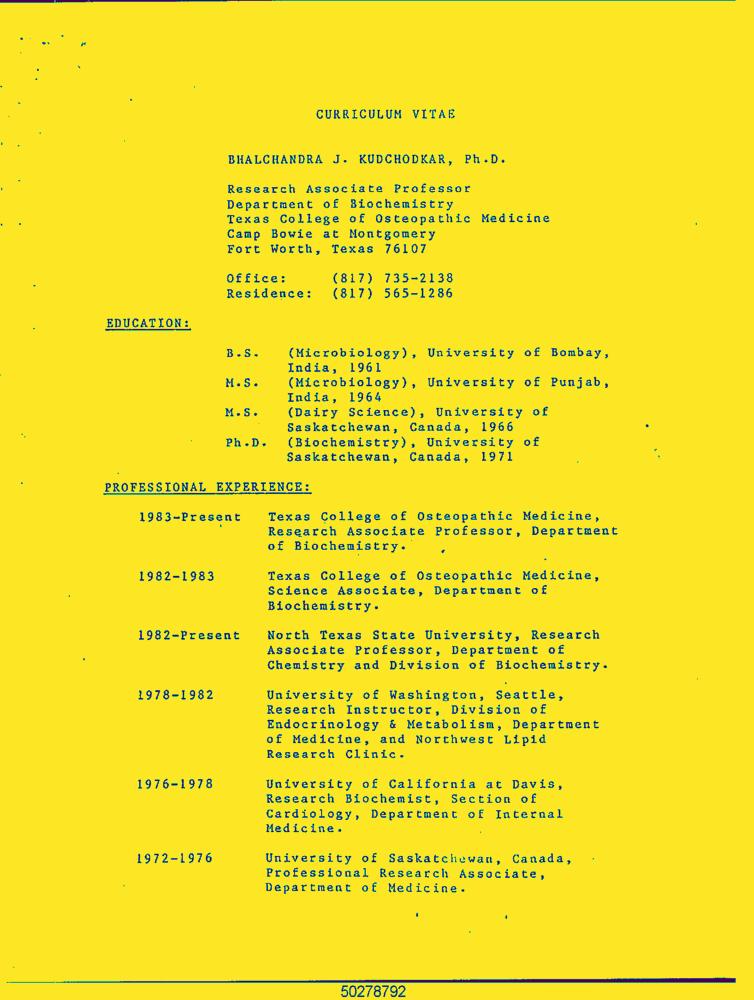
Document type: Resume-Doc